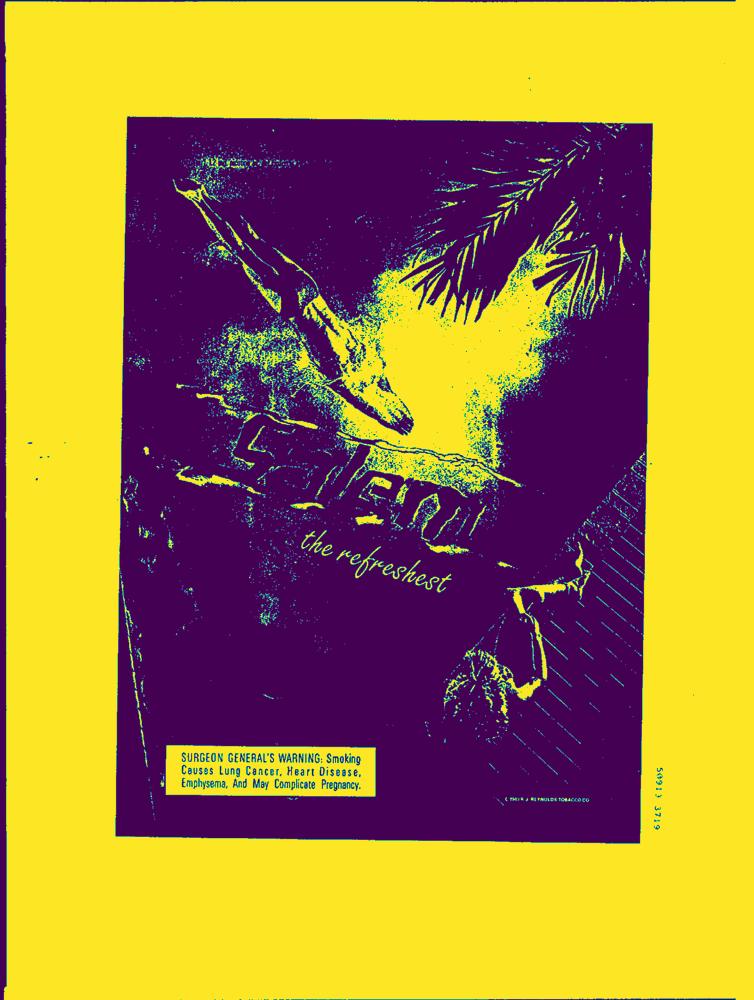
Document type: AD